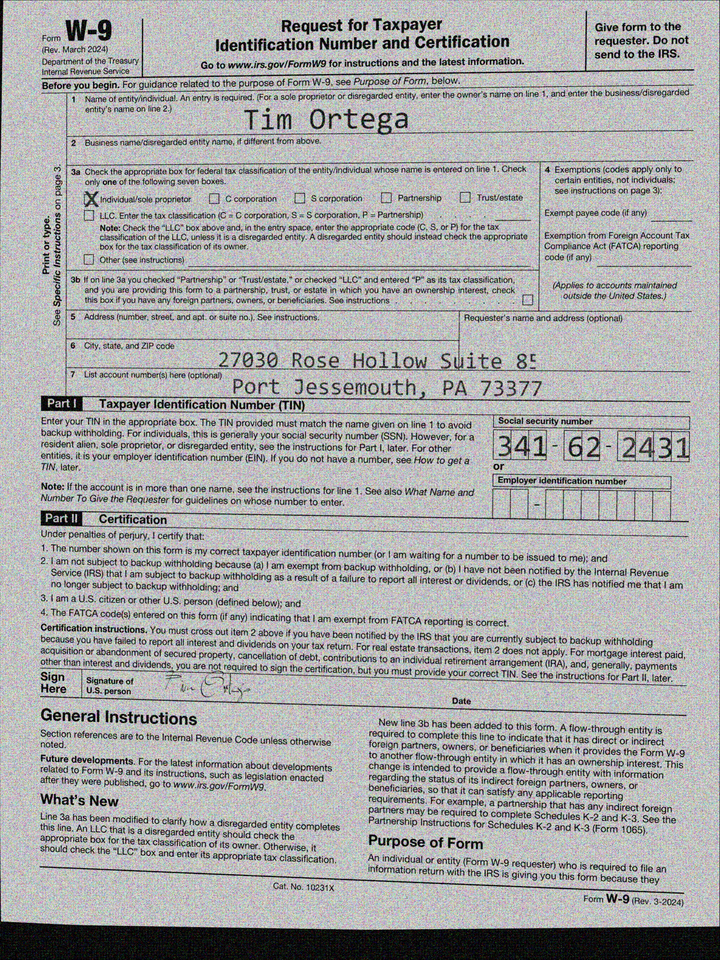
adr1: 27030 Rose Hollow Suite 859
adr2: Port Jessemouth, PA 73377
cbx: yes
ssn: 341622431
enm: Tim Ortega